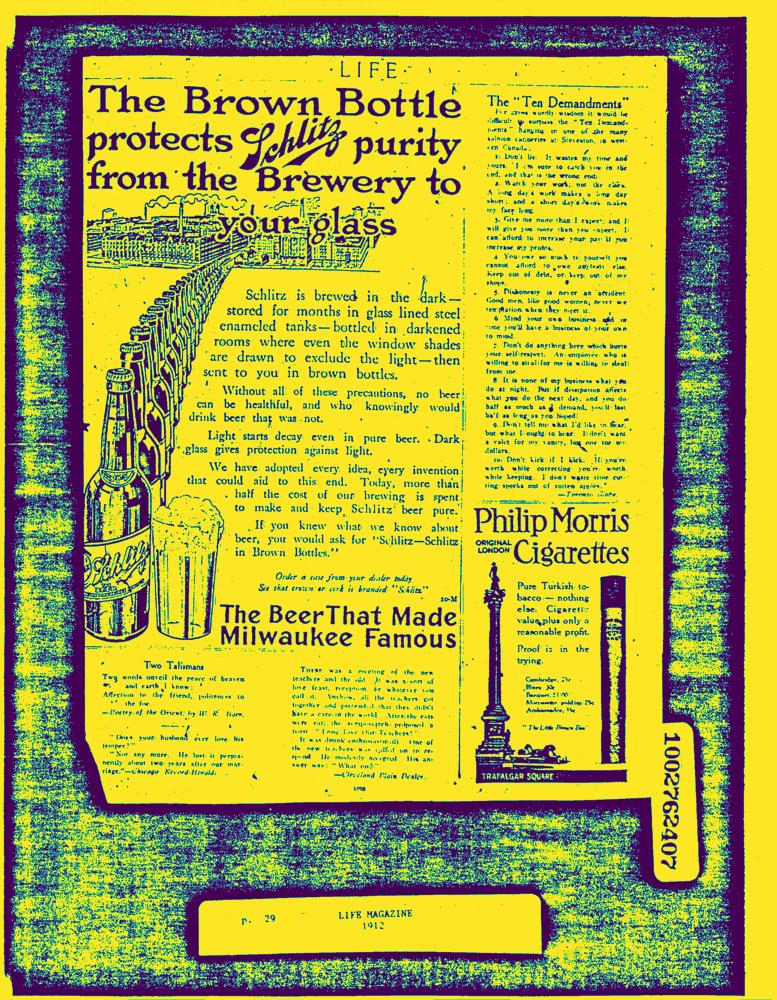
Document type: AD